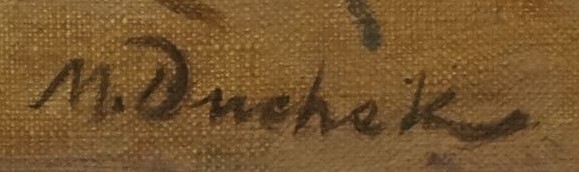
Signature of: maxmilián duchek